Question: What is the filing due date as per the document?
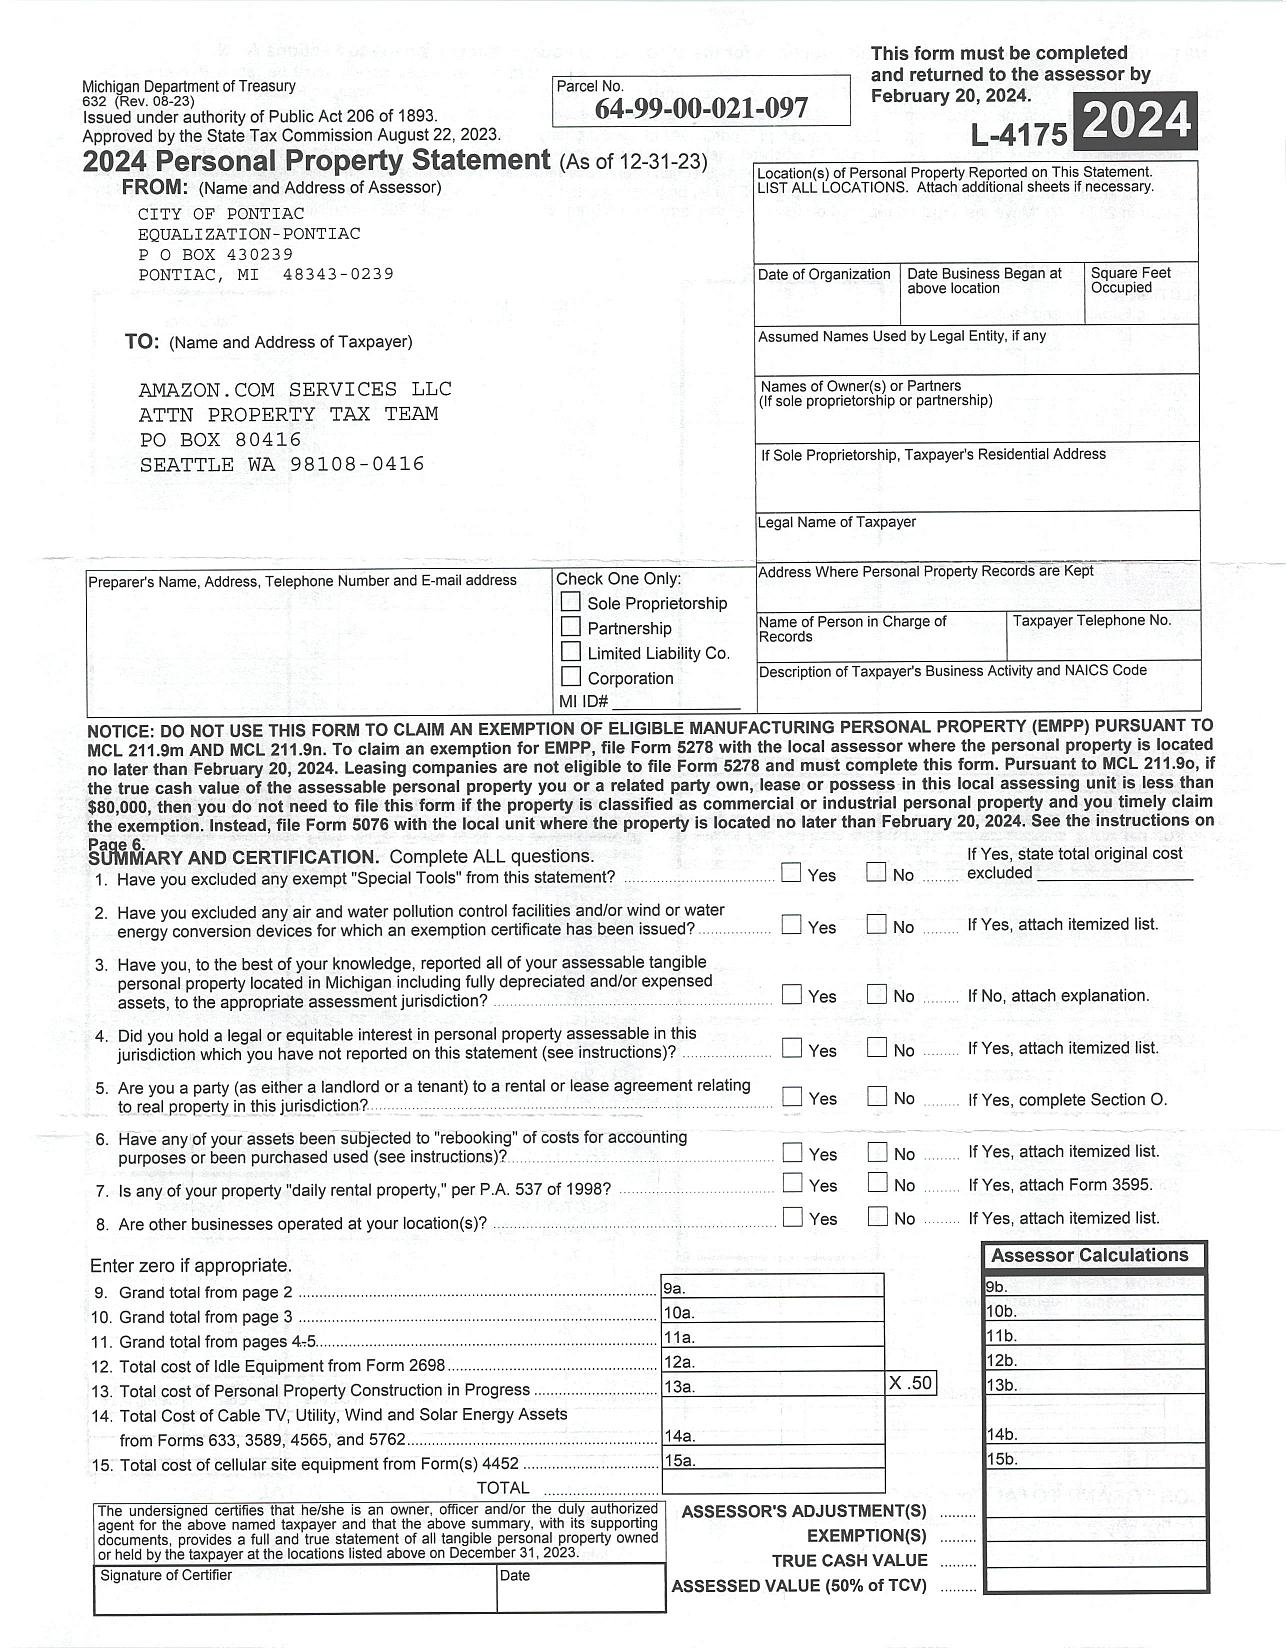
Answer: "20-Feb-24"